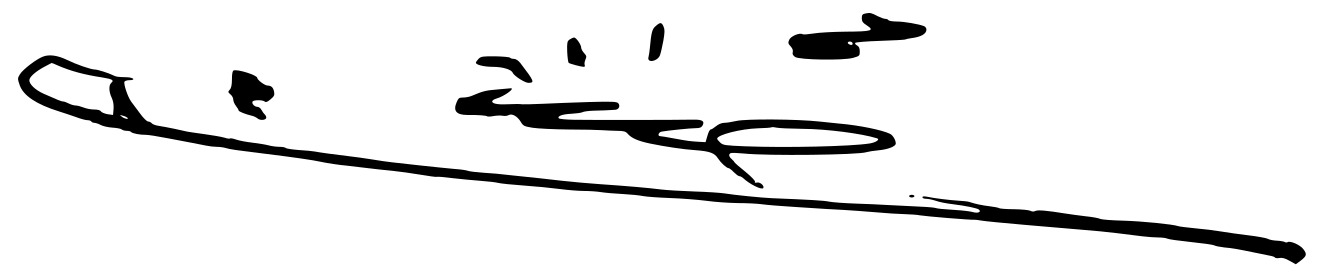
Signature of: saddam hussein